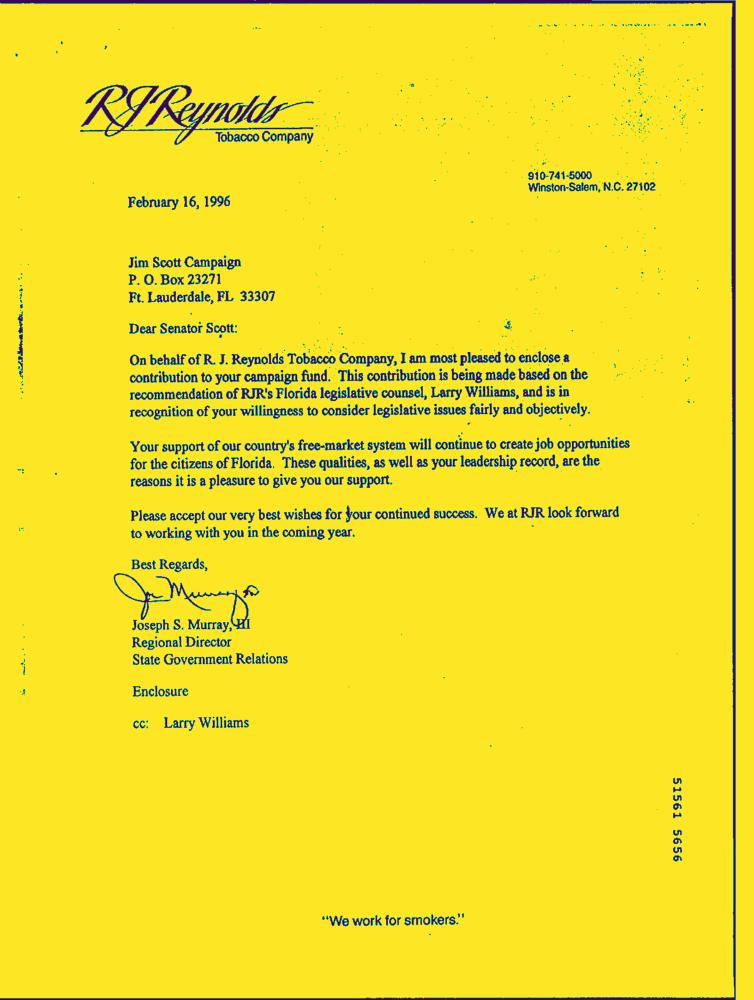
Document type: Invoice-Doc